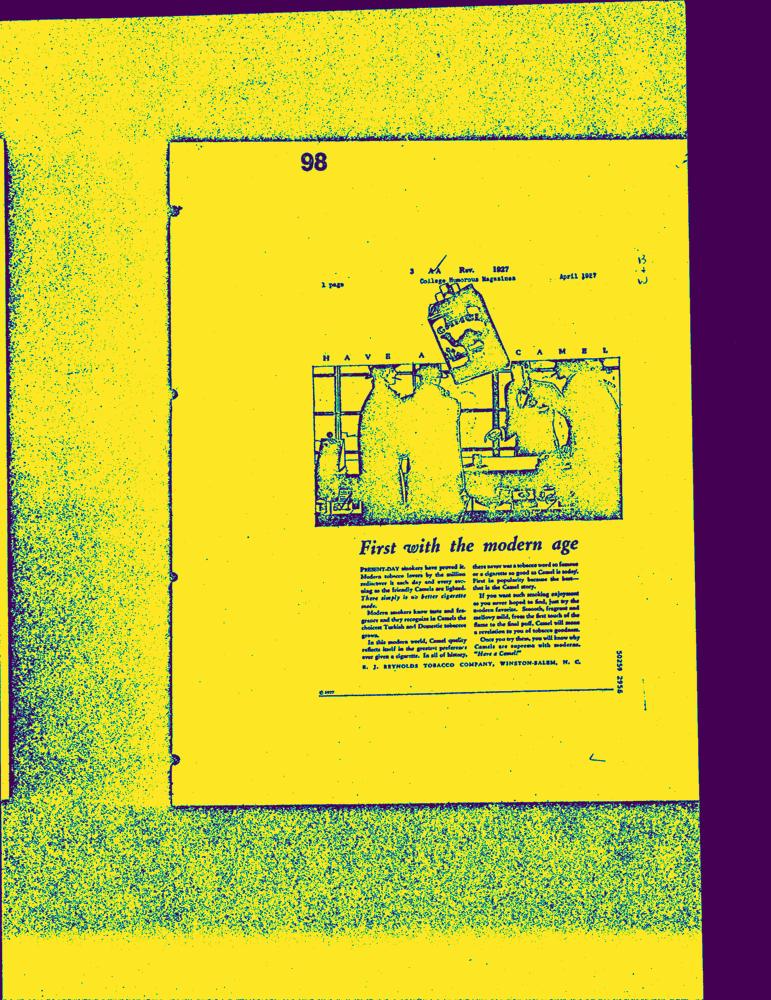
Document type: AD